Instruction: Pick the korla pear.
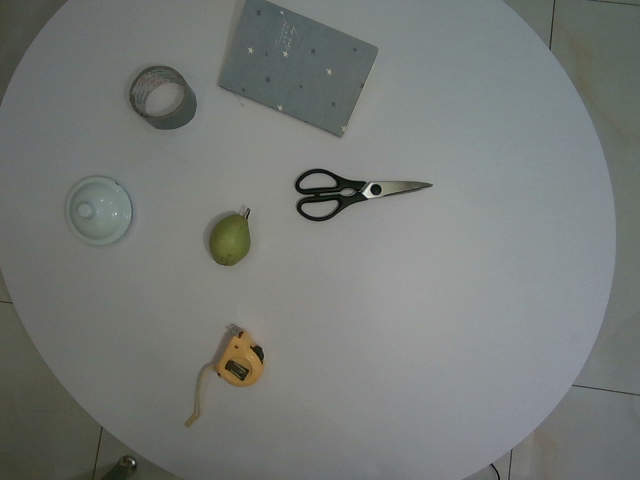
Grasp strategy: vertical